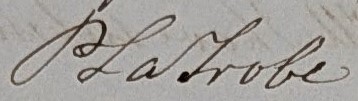
Signature of: peter latrobe